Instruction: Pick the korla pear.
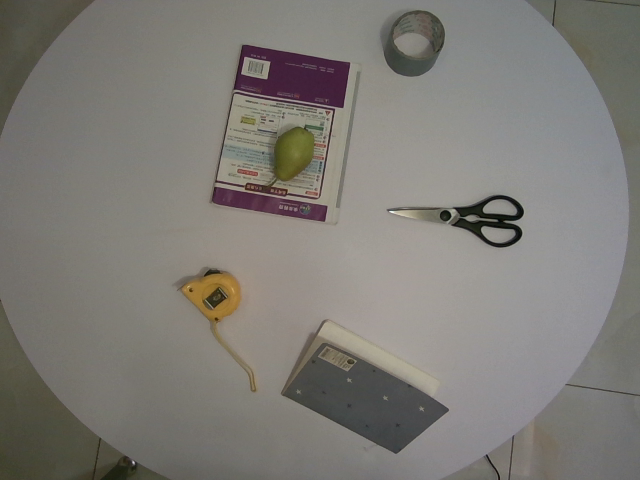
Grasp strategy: vertical